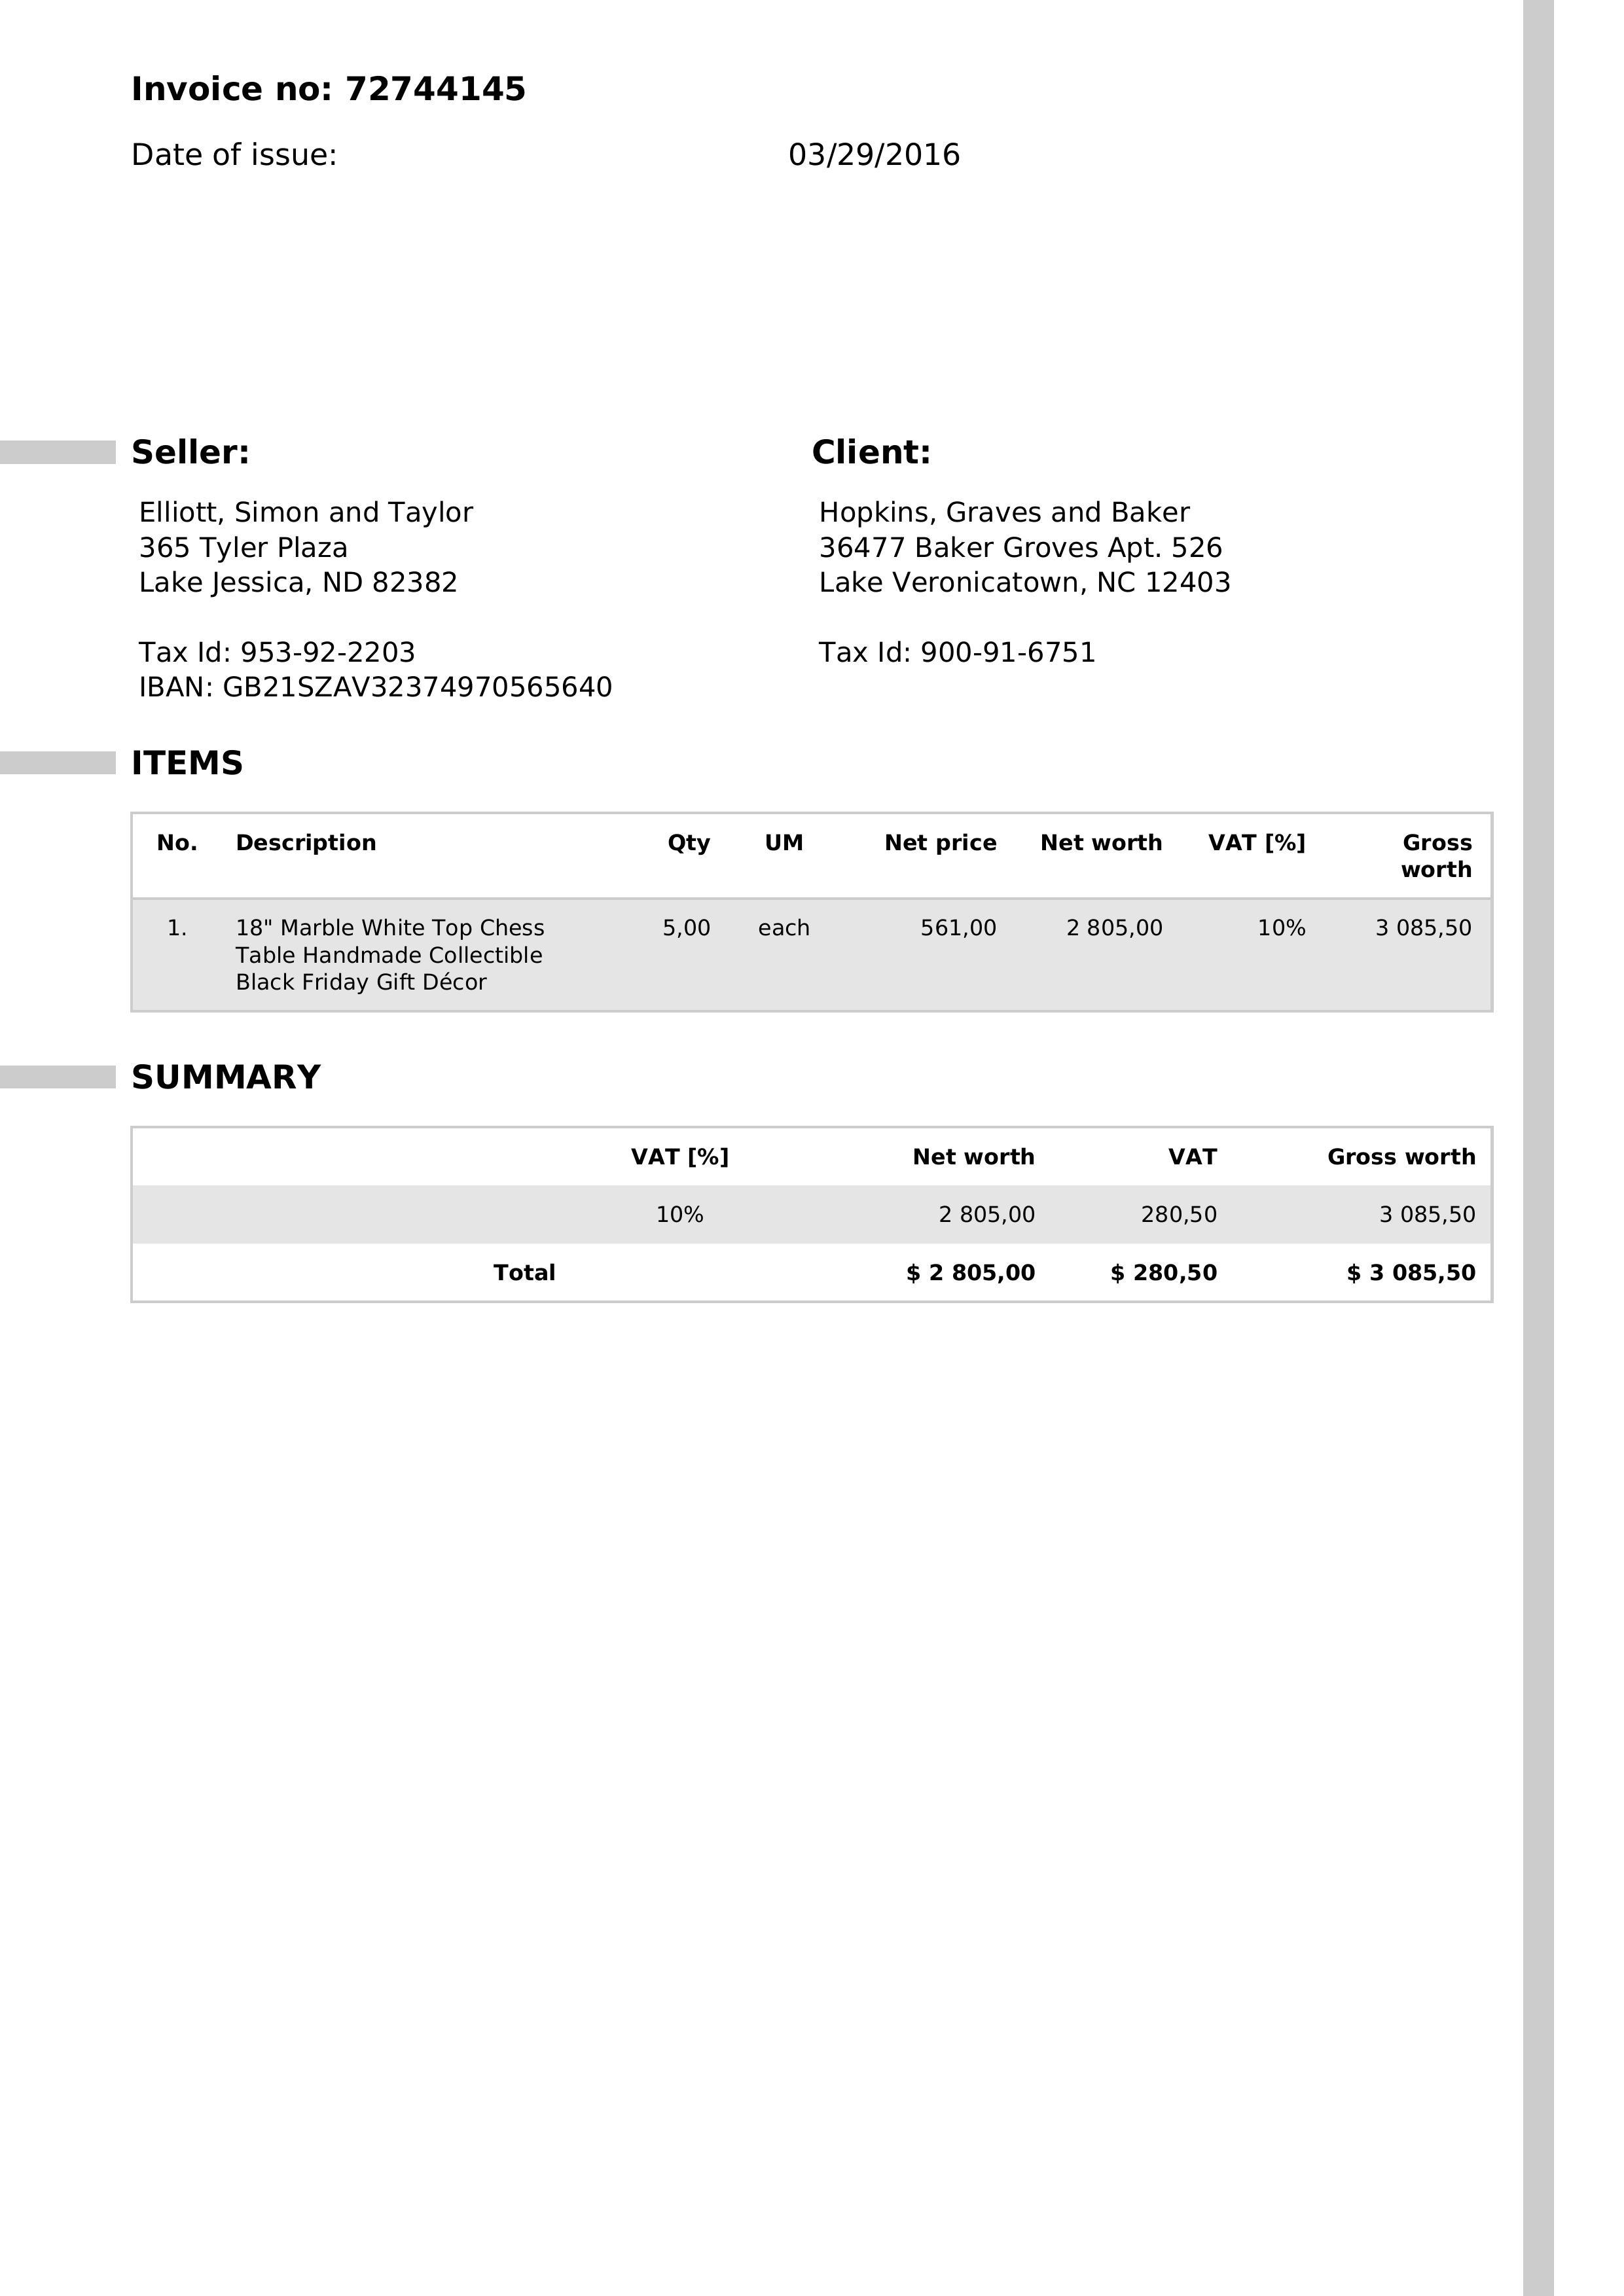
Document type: Invoice